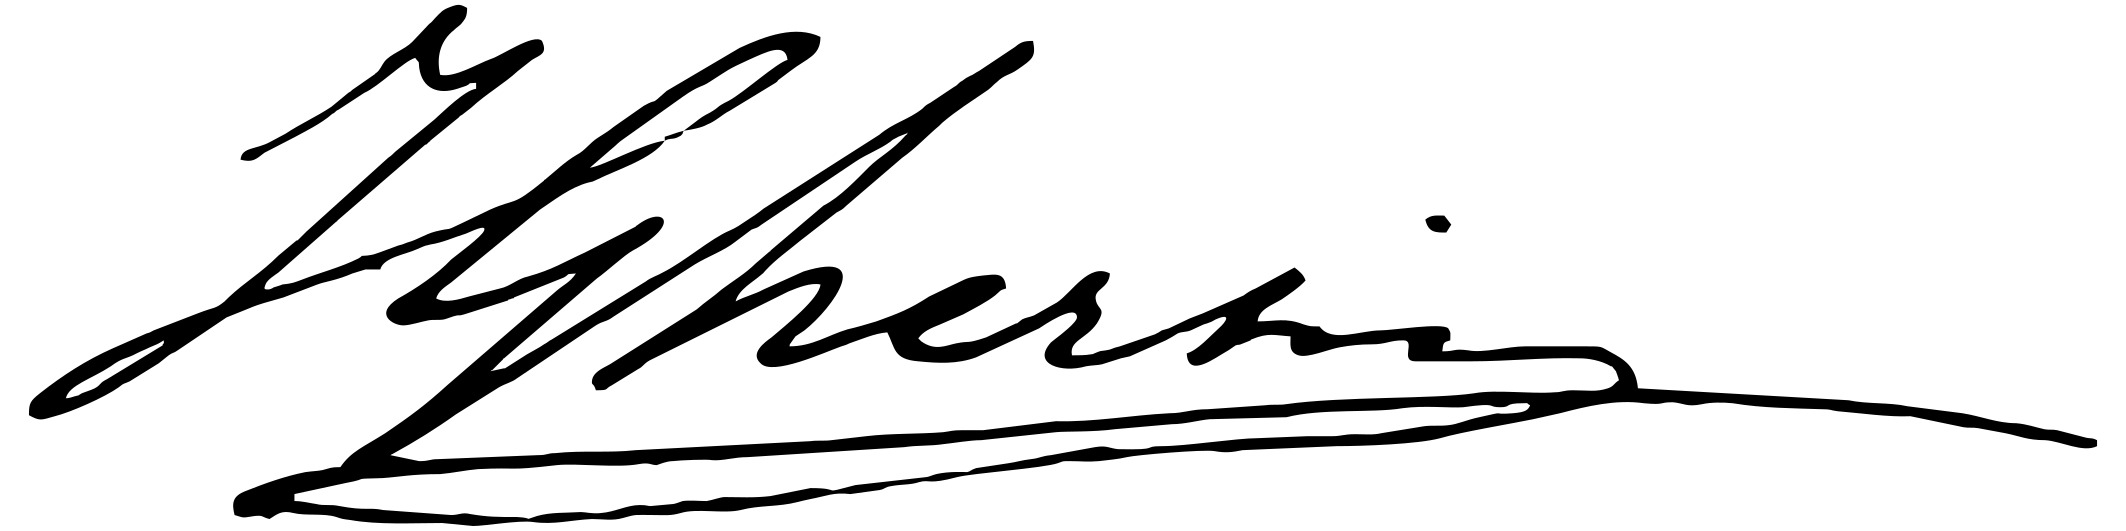
Signature of: italo ghersi